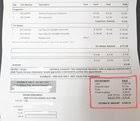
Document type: Invoice